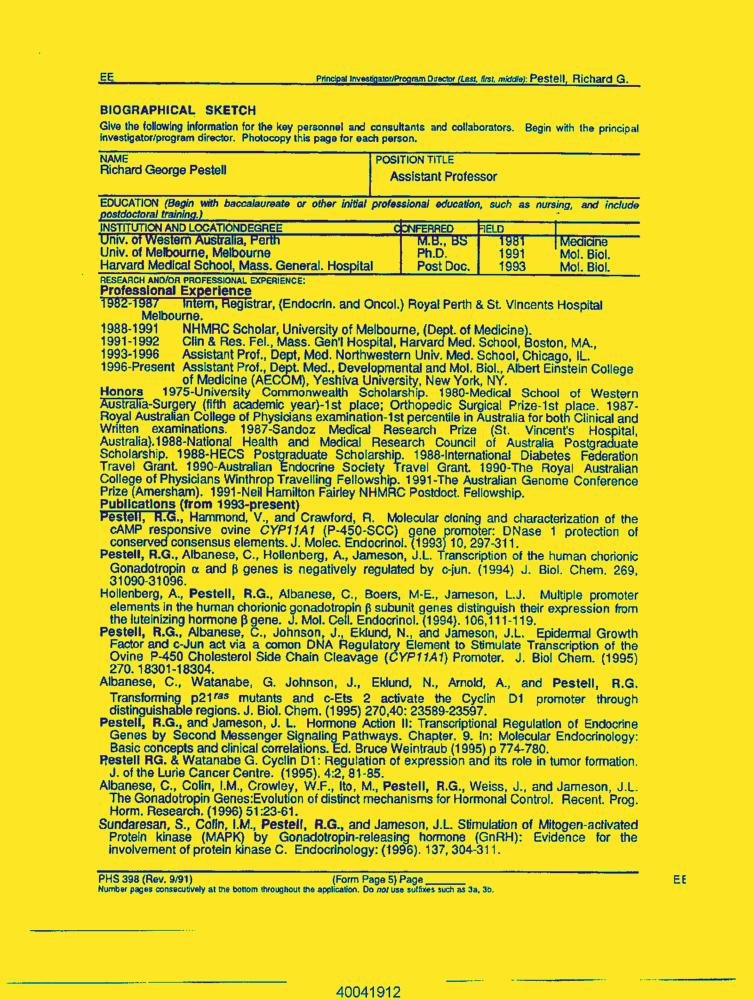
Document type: Resume-Doc